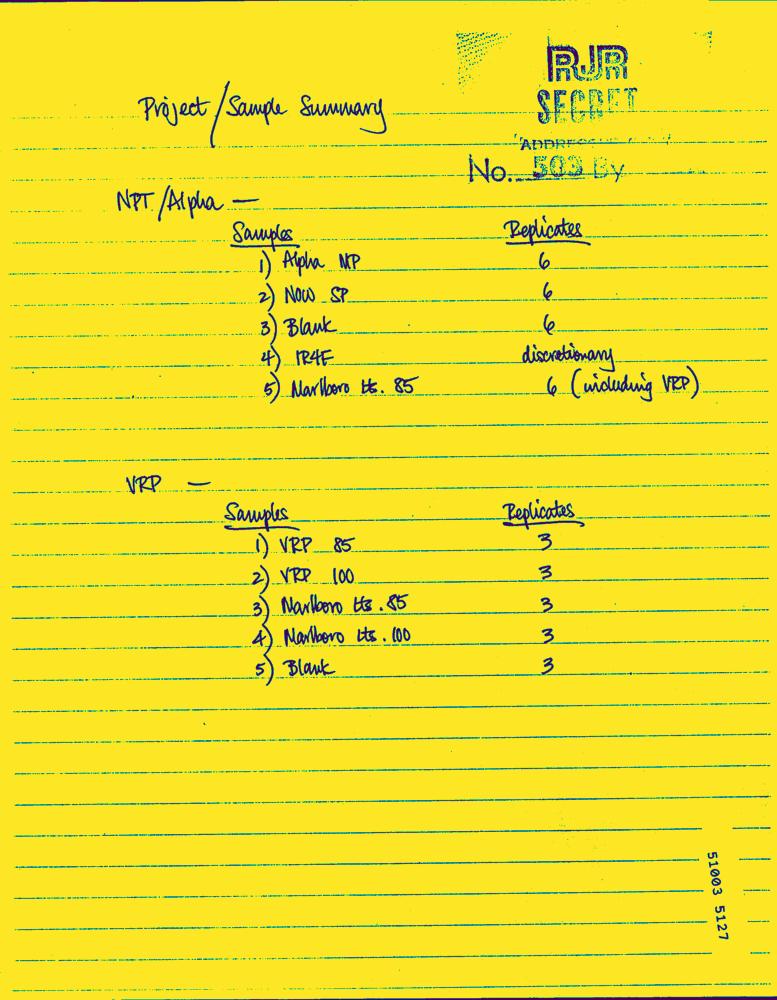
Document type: Hand-Written